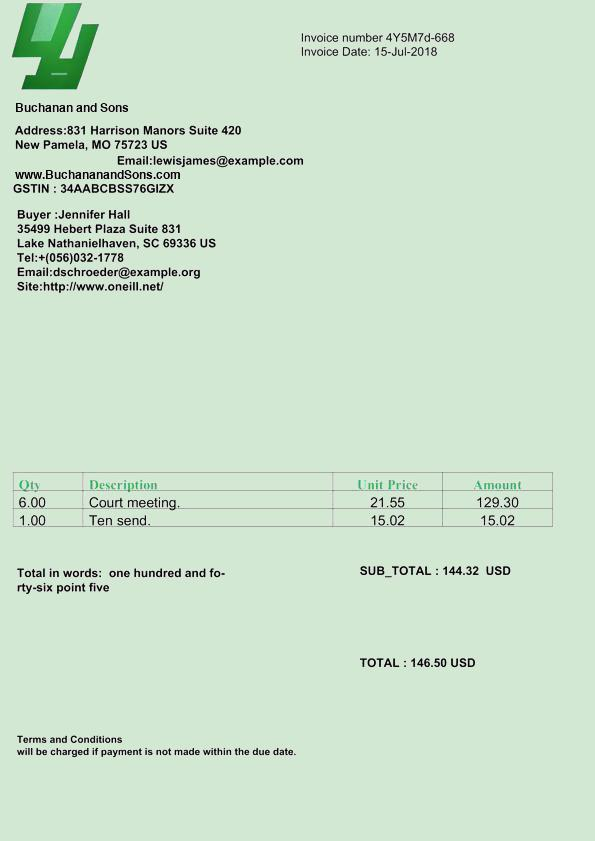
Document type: Invoice